Question: What is the main concern?
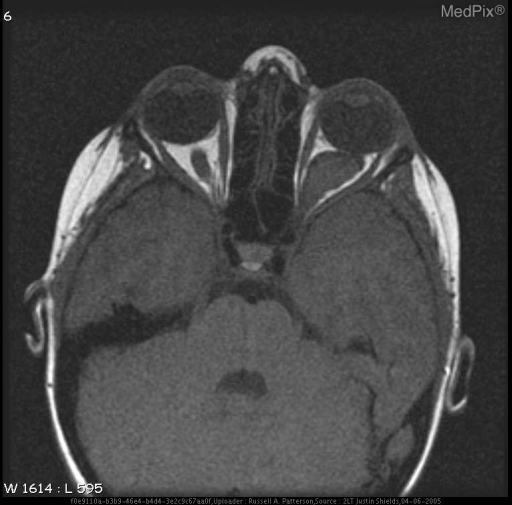
Answer: The findings suggest •  NF Spots in R posterior internal capsule.
•  L optic glioma.
•  Scoliosis with Severe Kyphosis of Cervical Spine.
•  Posterior Cervical fusion mass.
•  Dural ectasia.  Widened spinal canal.  Posterior vertebral body scalloping.
•  Syrinx.
•  Plexiform neurofibroma of L apex.. L orbit intraconal mass consistent with optic nerve glioma.. The patient might have a history of 10 yo girl with known disease for routine followup.